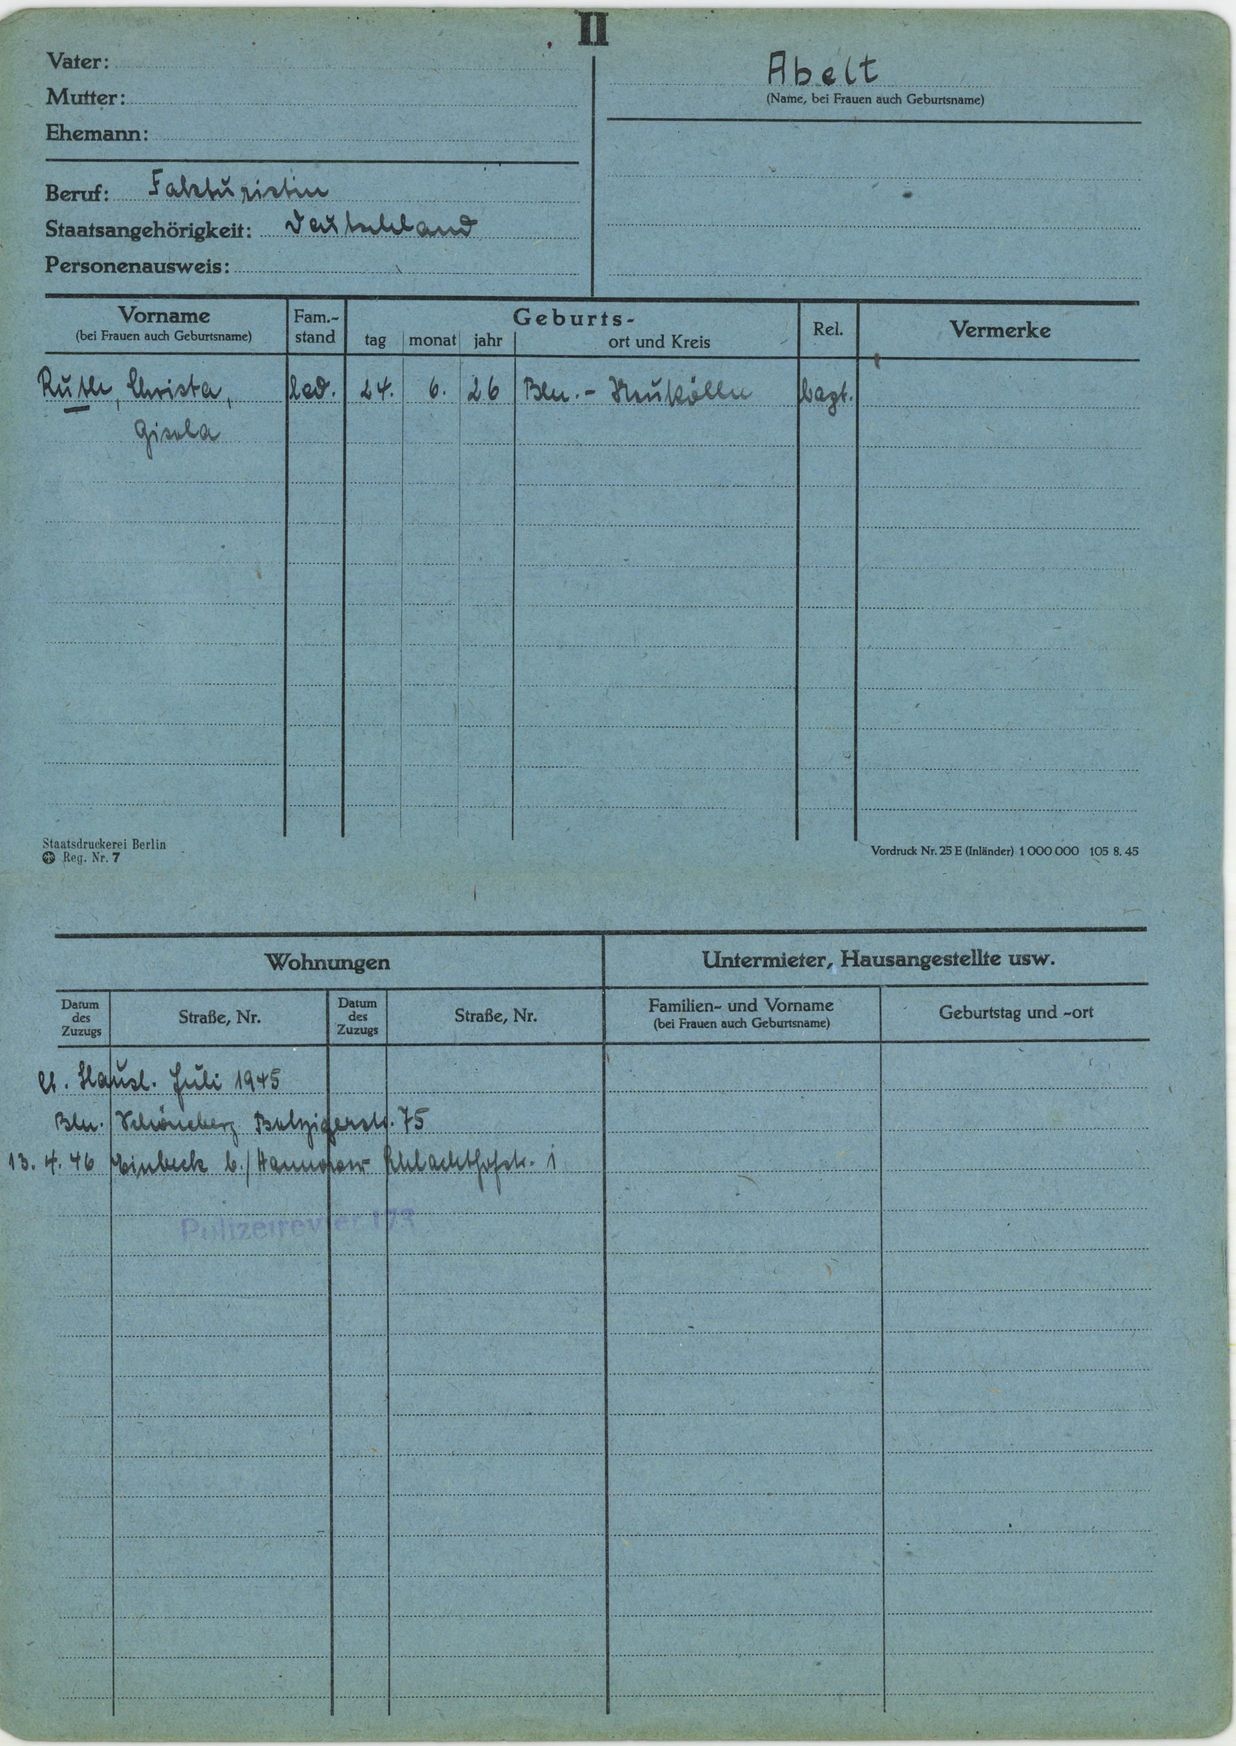
Abelt